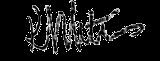
Signature of: kārlis irbītis